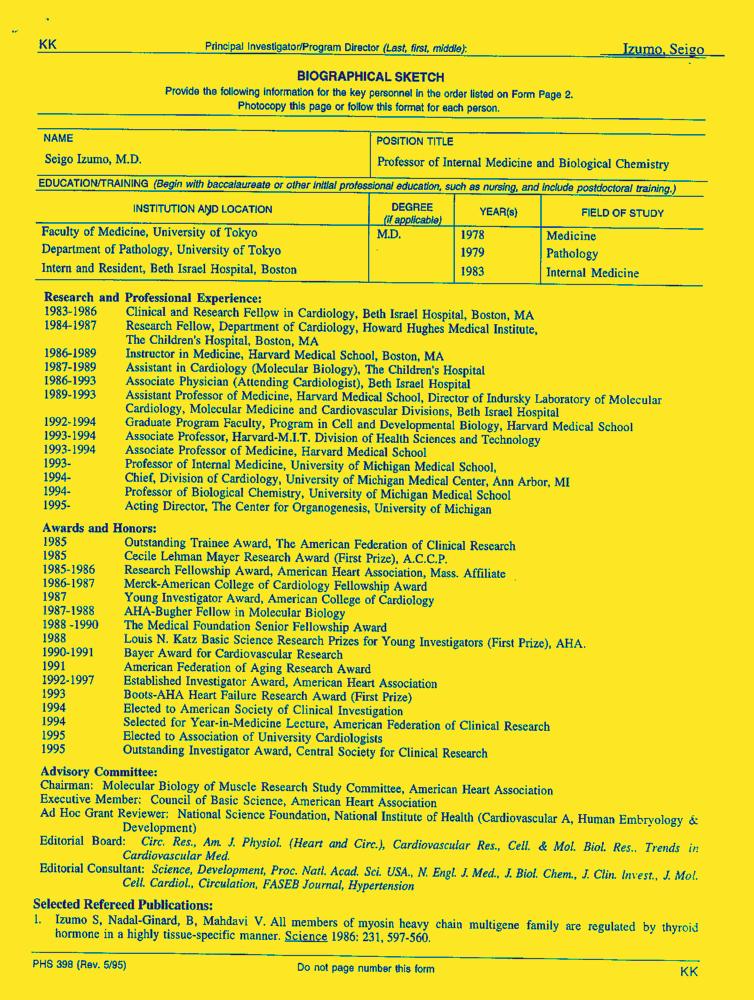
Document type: Resume-Doc